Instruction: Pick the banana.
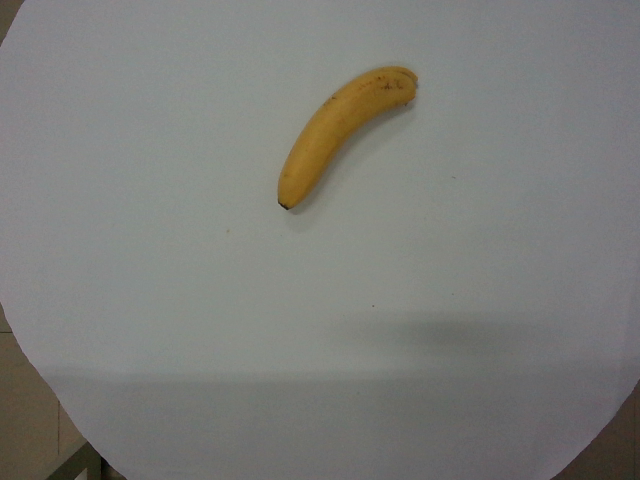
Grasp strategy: vertical